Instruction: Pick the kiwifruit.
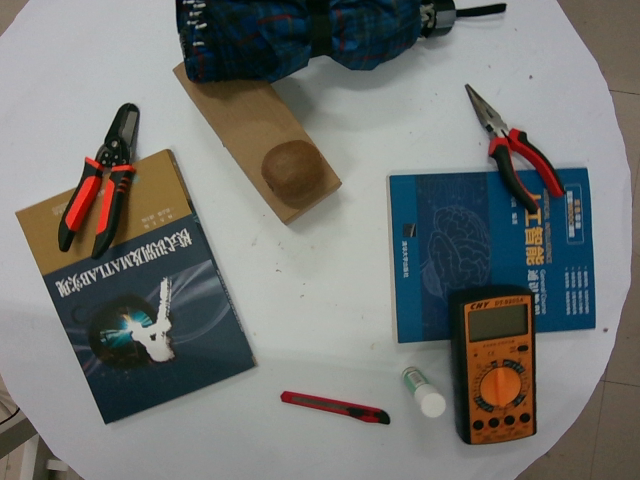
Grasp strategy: vertical